Question: What appears to be the issue?
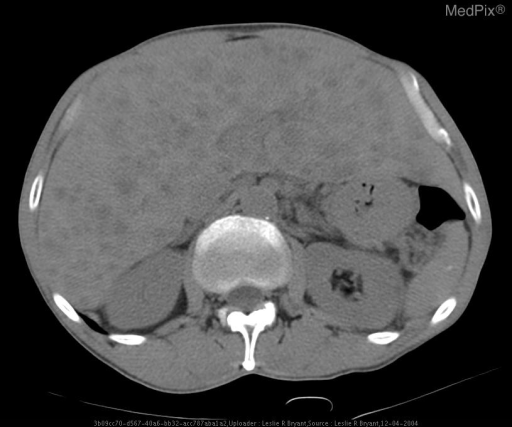
Answer: The findings suggest Multiple target appearing masses that have a hyperechoic center with a hypoechoic rim in the left and right lobes of the liver

The ultrasound was followed by a CT that demonstrated multiple low density solid hepatic masses.. Non contrast CT- multiple low density solid hepatic masses. The patient might have a history of 69yo M presented to the emergency department with a 4 month history of dull right upper quadrant abdominal pain. He has had a 15 lb weight loss over the last year and admits to a 70 pack year smoking history. The chest CT demonstrated a 1.9 cm speculated mass in the right lower lobe that was the primary tumor..